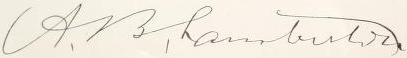
Signature of: alexander b lamberton